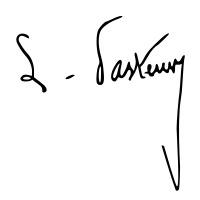
Signature of: louis pasteur